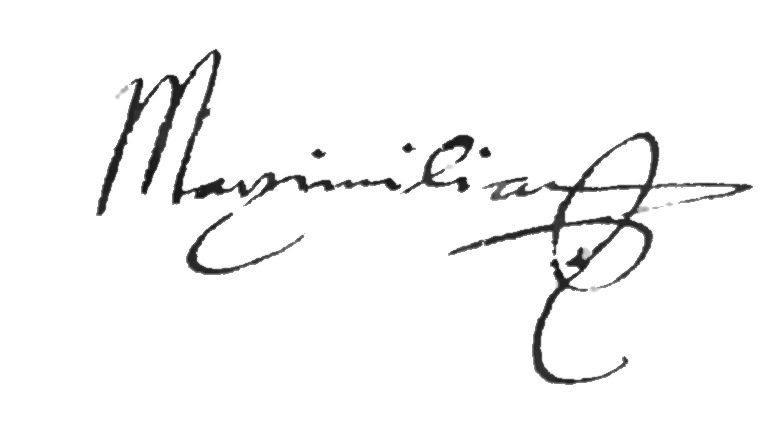
Signature of: maximilian iii archduke of austria